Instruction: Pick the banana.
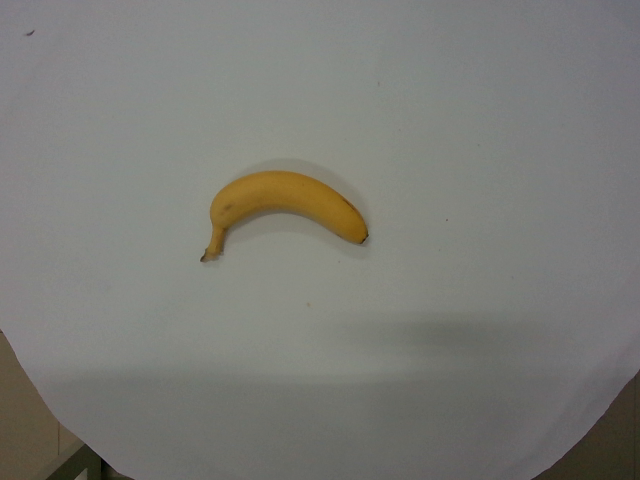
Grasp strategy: vertical